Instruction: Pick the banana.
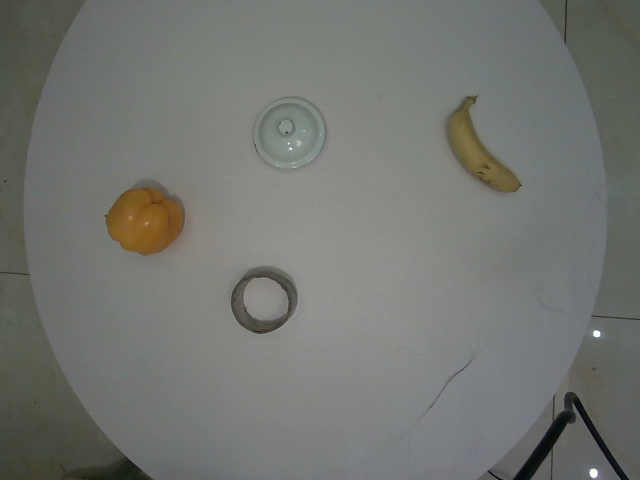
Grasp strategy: vertical